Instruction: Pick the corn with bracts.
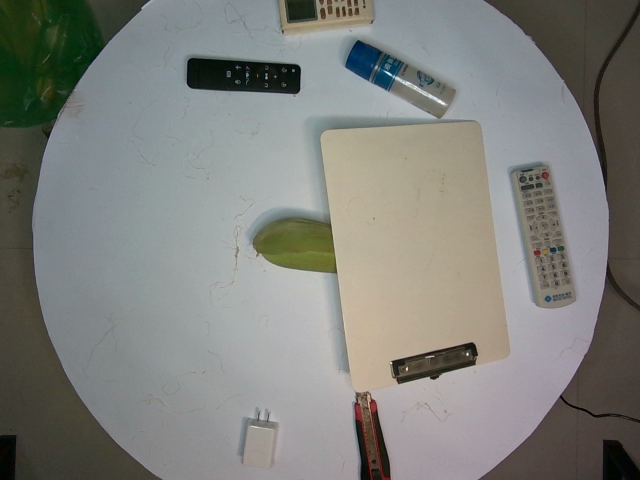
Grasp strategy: vertical